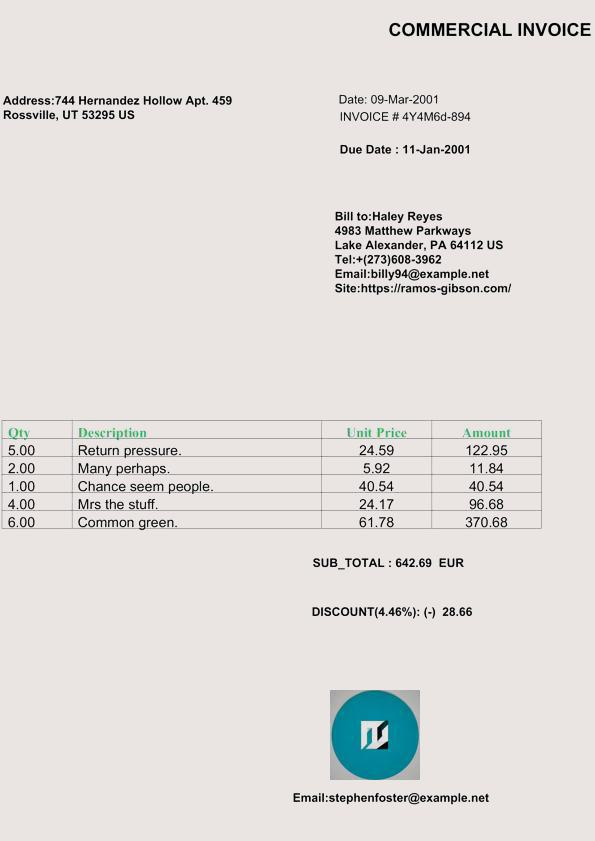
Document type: Invoice